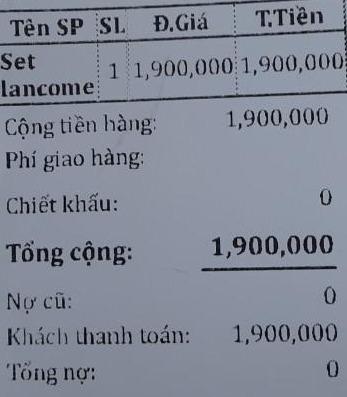
<table>
<tr>
<th>Tên SP</th>
<th>SL</th>
<th>Đ.Giá</th>
<th>T.Tiền</th>
</tr>
<tr>
<td>Set lancome</td>
<td>1</td>
<td>1,900,000</td>
<td>1,900,000</td>
</tr>
</table>

Cộng tiền hàng: 1,900,000
Phí giao hàng:
Chiết khấu: 0
Tổng cộng: 1,900,000
Nợ cũ: 0
Khách thanh toán: 1,900,000
Tổng nợ: 0